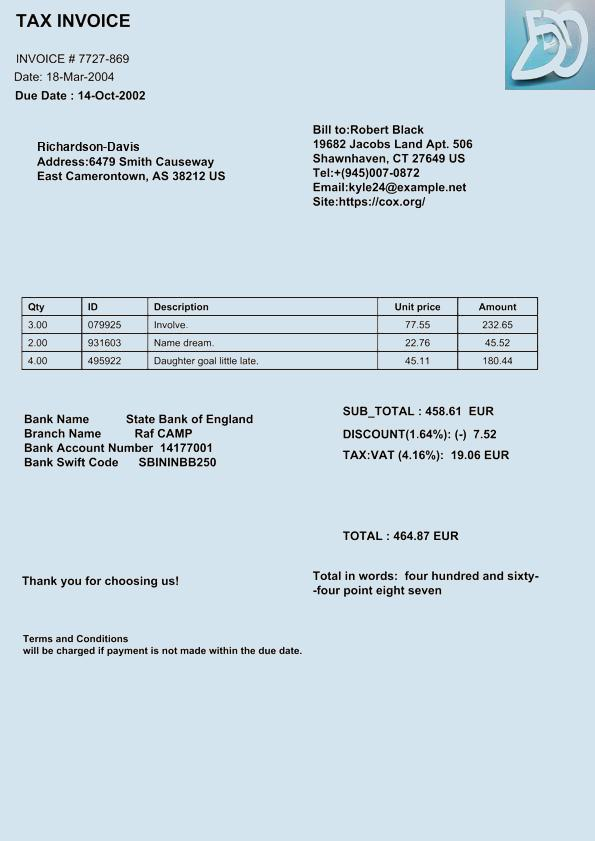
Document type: Invoice